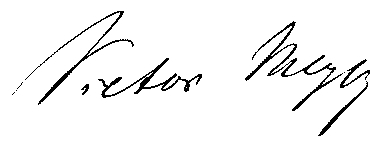
Signature of: viktor meyer